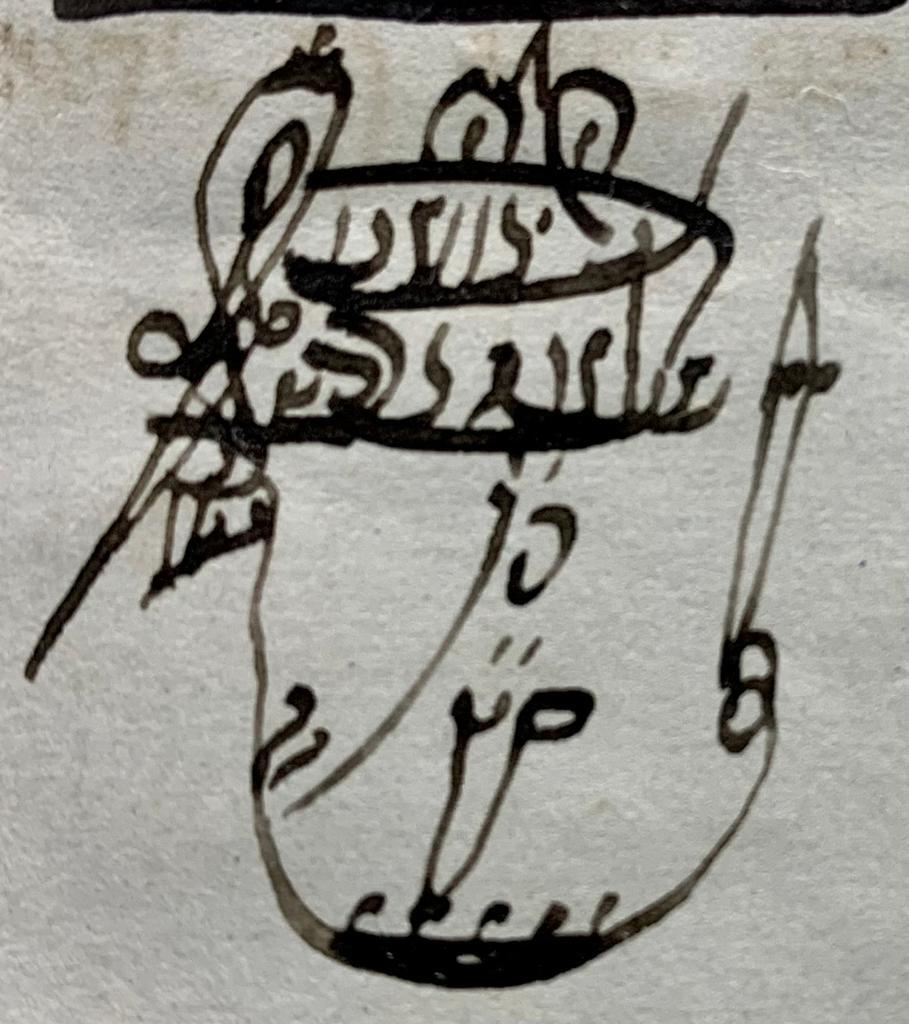
Signature of: yehoshuʻa shelomoh ardit